Question: What jurisdiction, city, or county is the document associated with?
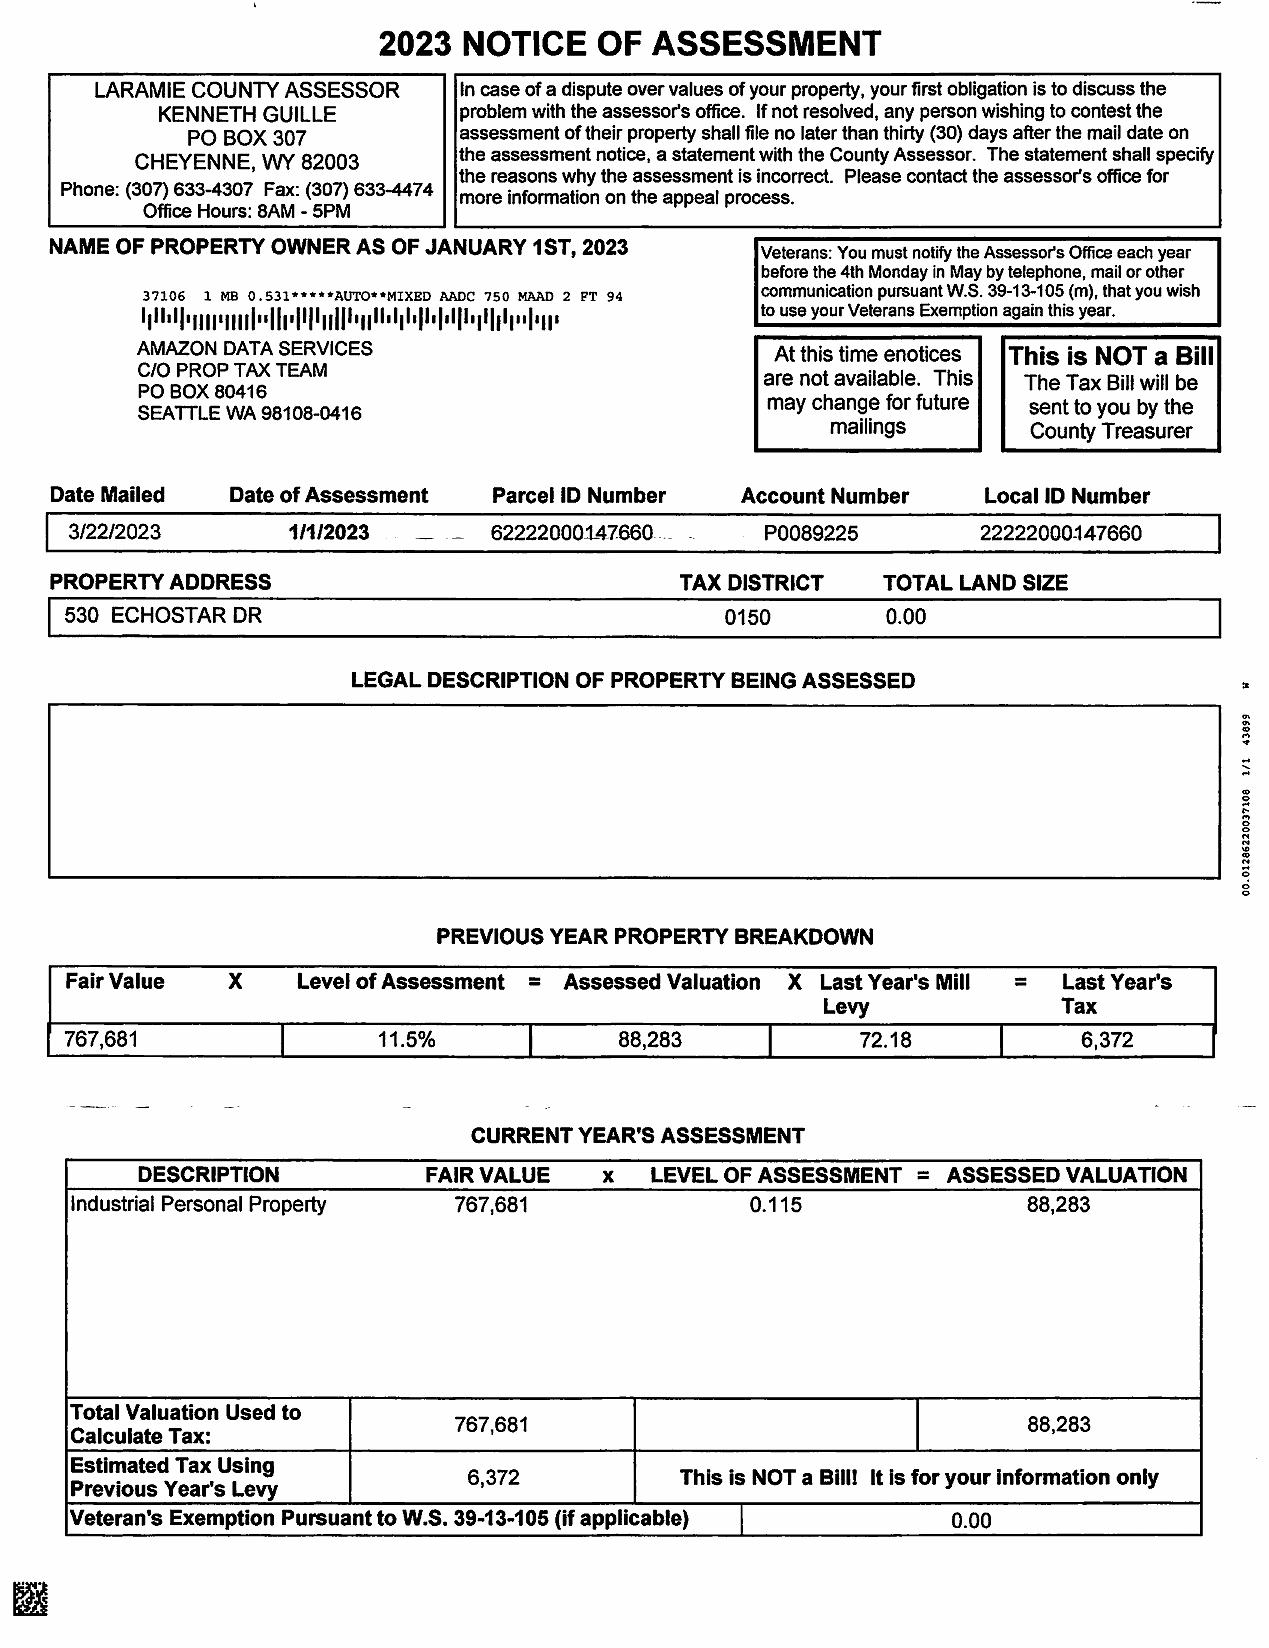
Answer: "Laramie County"